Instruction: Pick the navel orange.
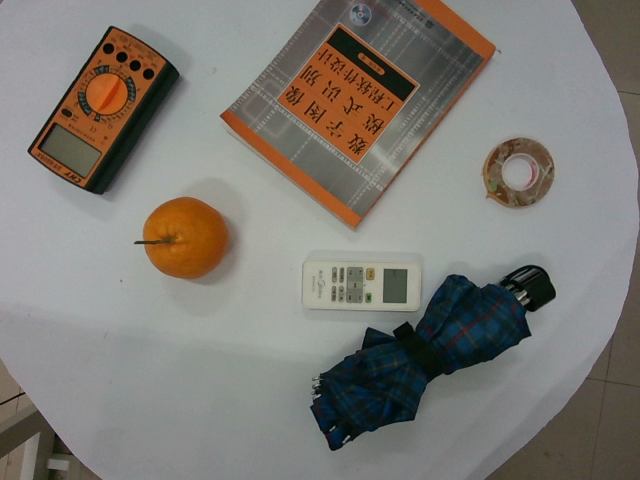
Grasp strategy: vertical